Question: What tax district, tax-rate area, or tax area code is specified in the document?
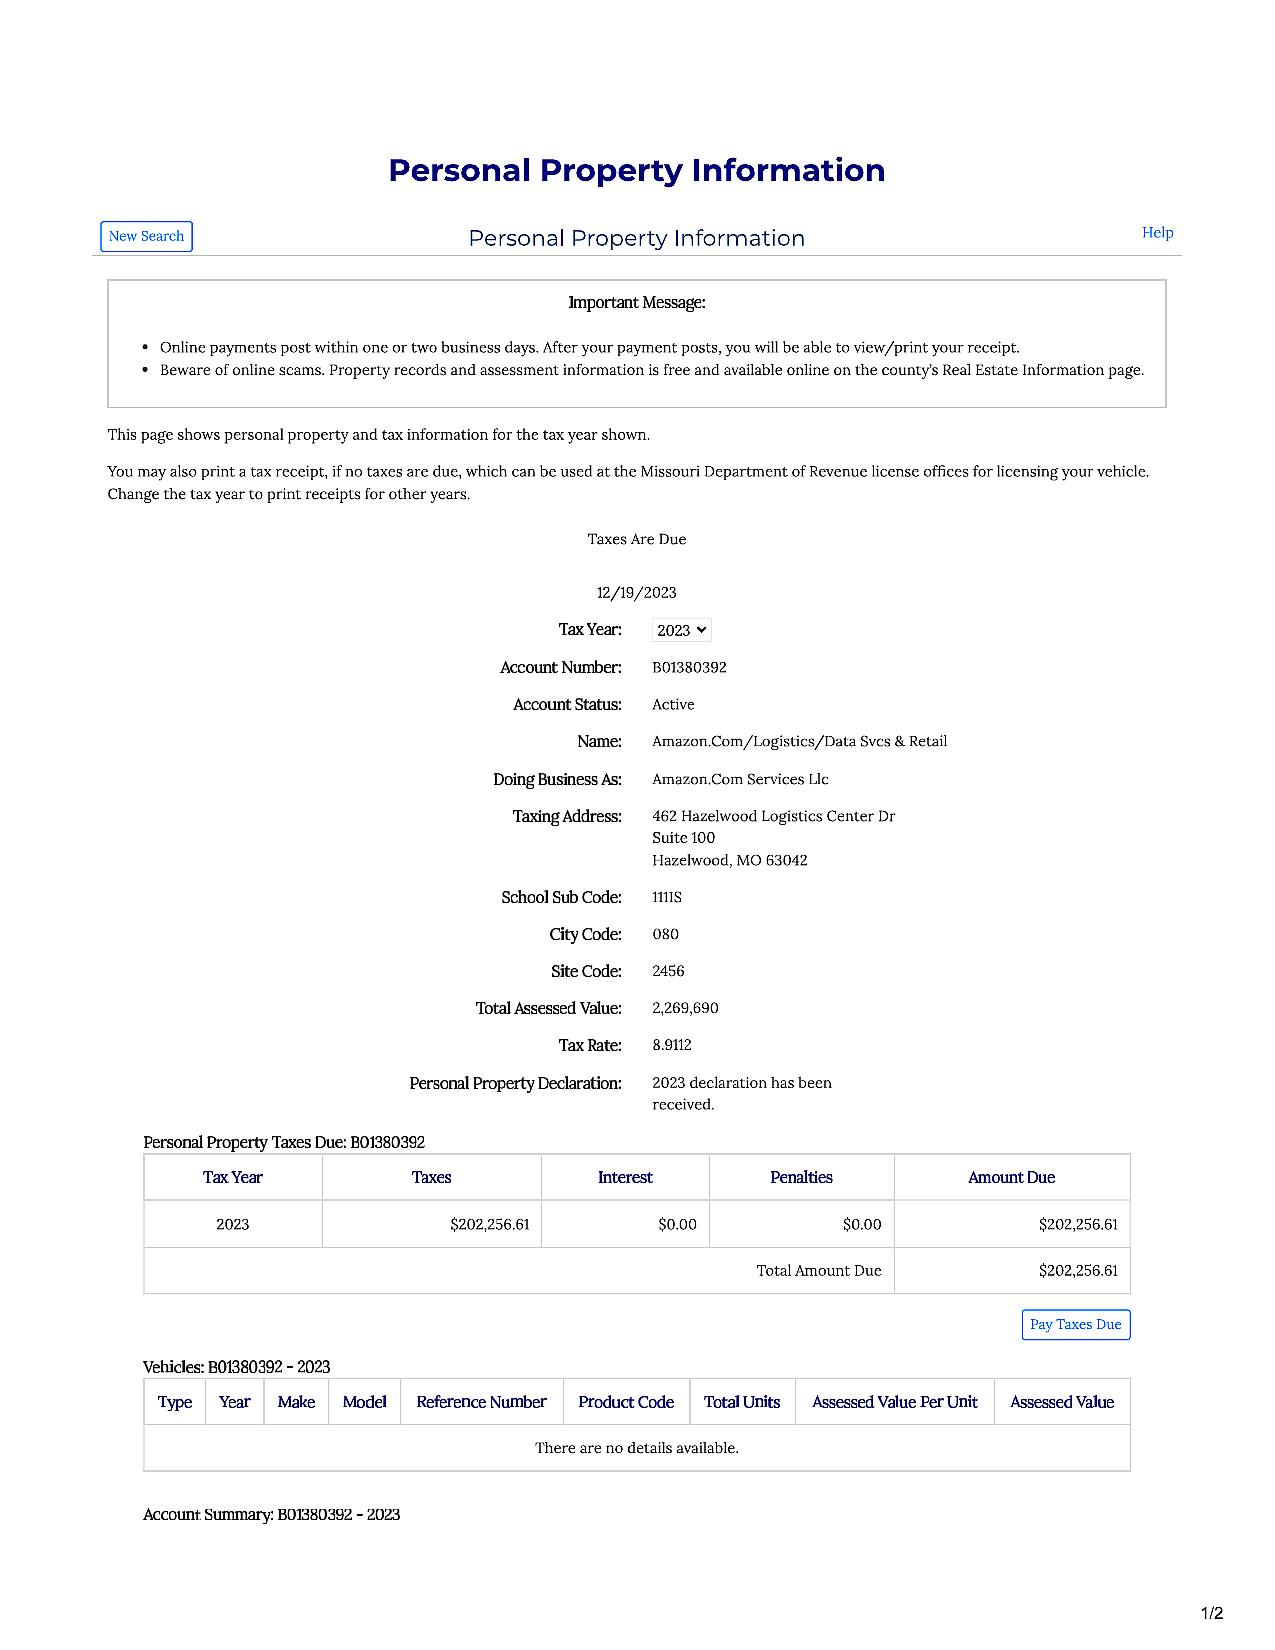
Answer: "2356"